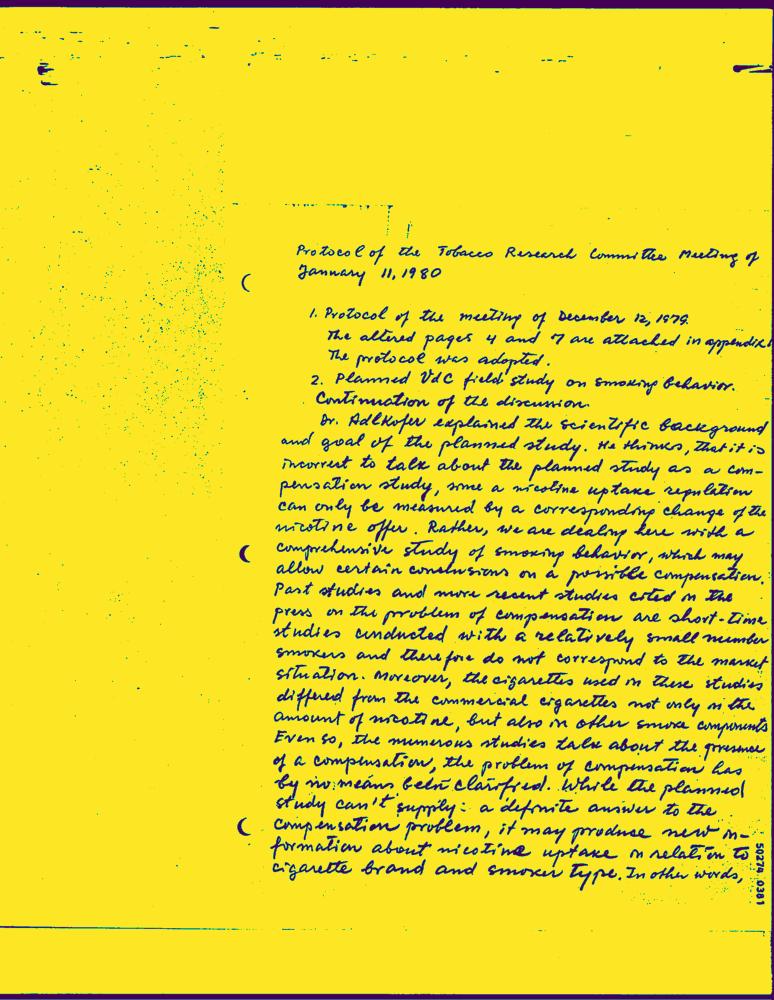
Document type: Hand-Written